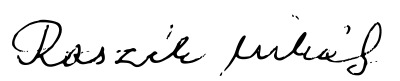
Signature of: mihály roszík